Question: What could the diagnosis suggest?
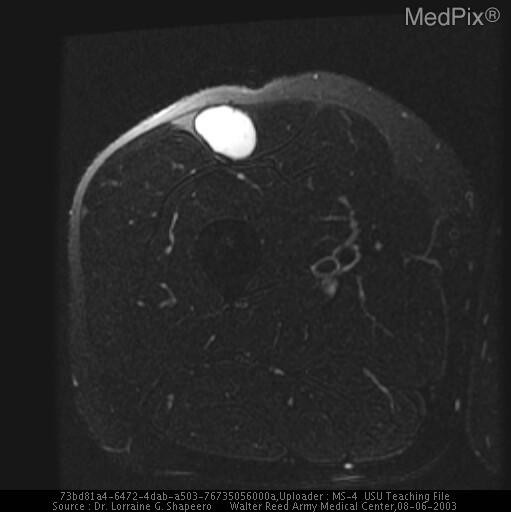
Answer: The possible diagnosis includes Myxoid liposarcoma, Myxoid malignant fibrous histiocytoma.